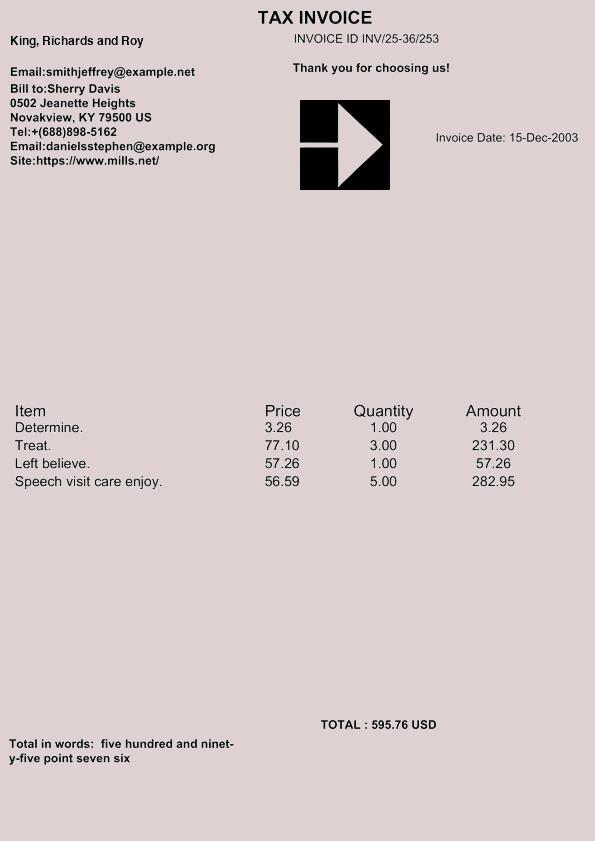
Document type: Invoice